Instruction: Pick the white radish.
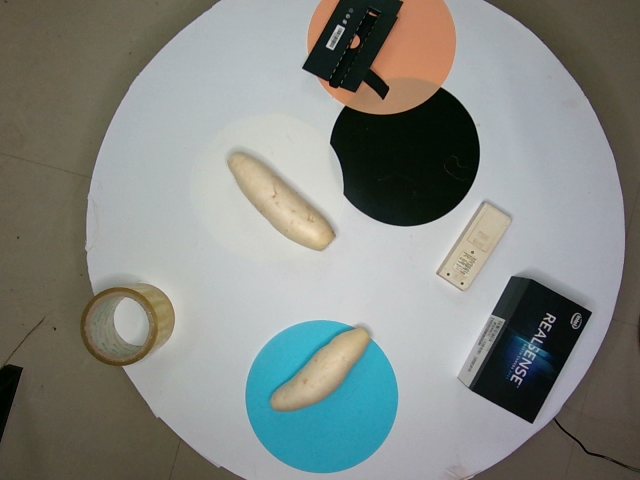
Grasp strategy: vertical